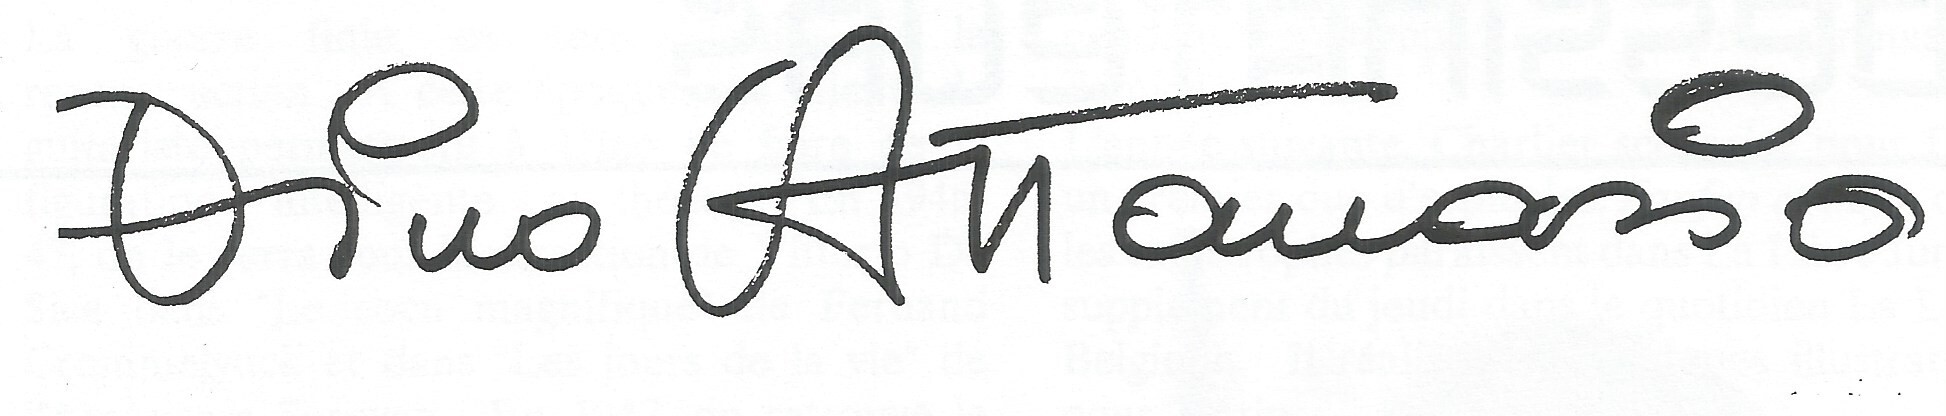
Signature of: dino attanasio